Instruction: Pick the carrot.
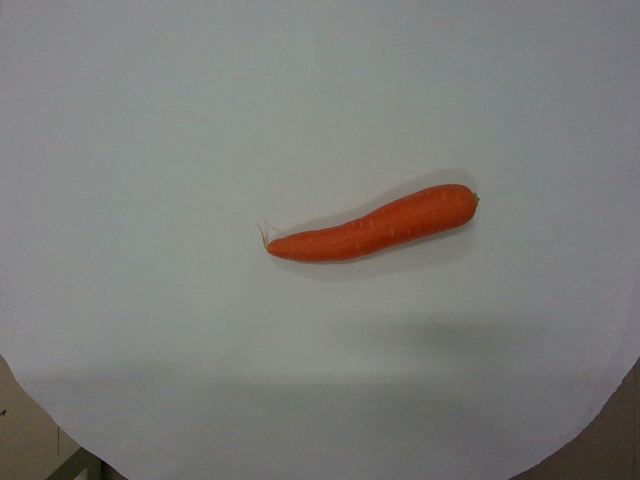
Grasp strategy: vertical